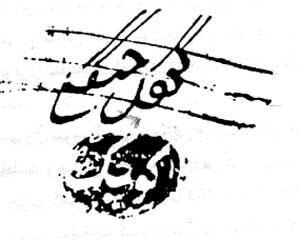
Signature of: mirza kuchik khan